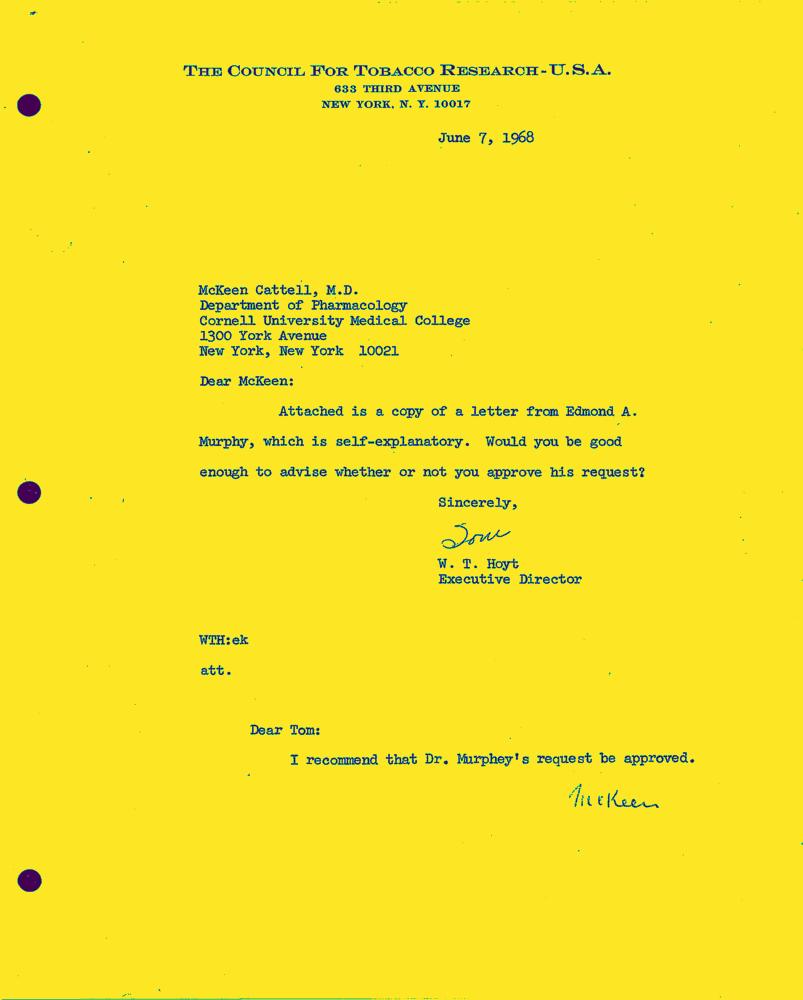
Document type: Letter-Doc